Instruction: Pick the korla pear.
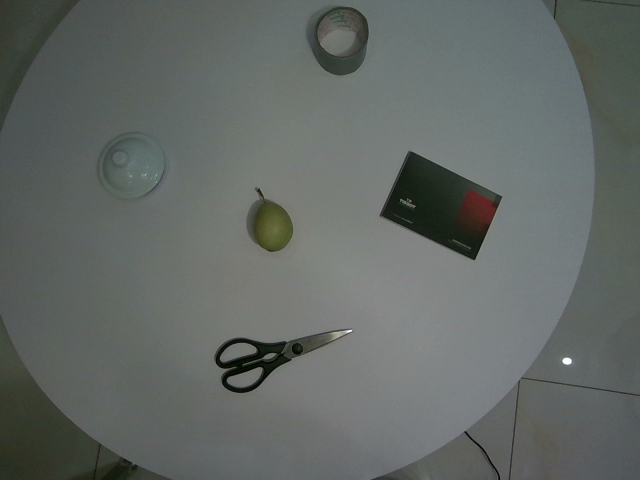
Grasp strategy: vertical